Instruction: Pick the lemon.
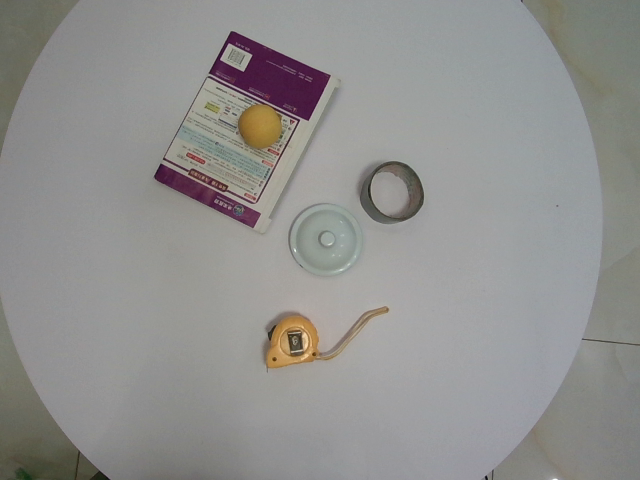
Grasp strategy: vertical